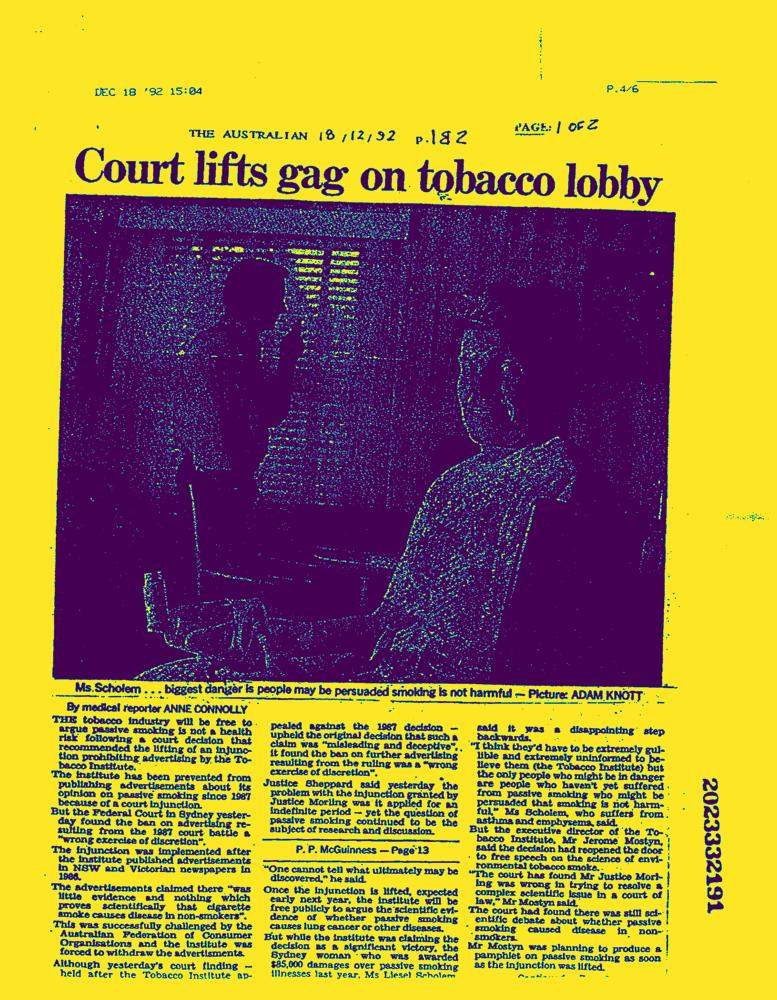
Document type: News-Article